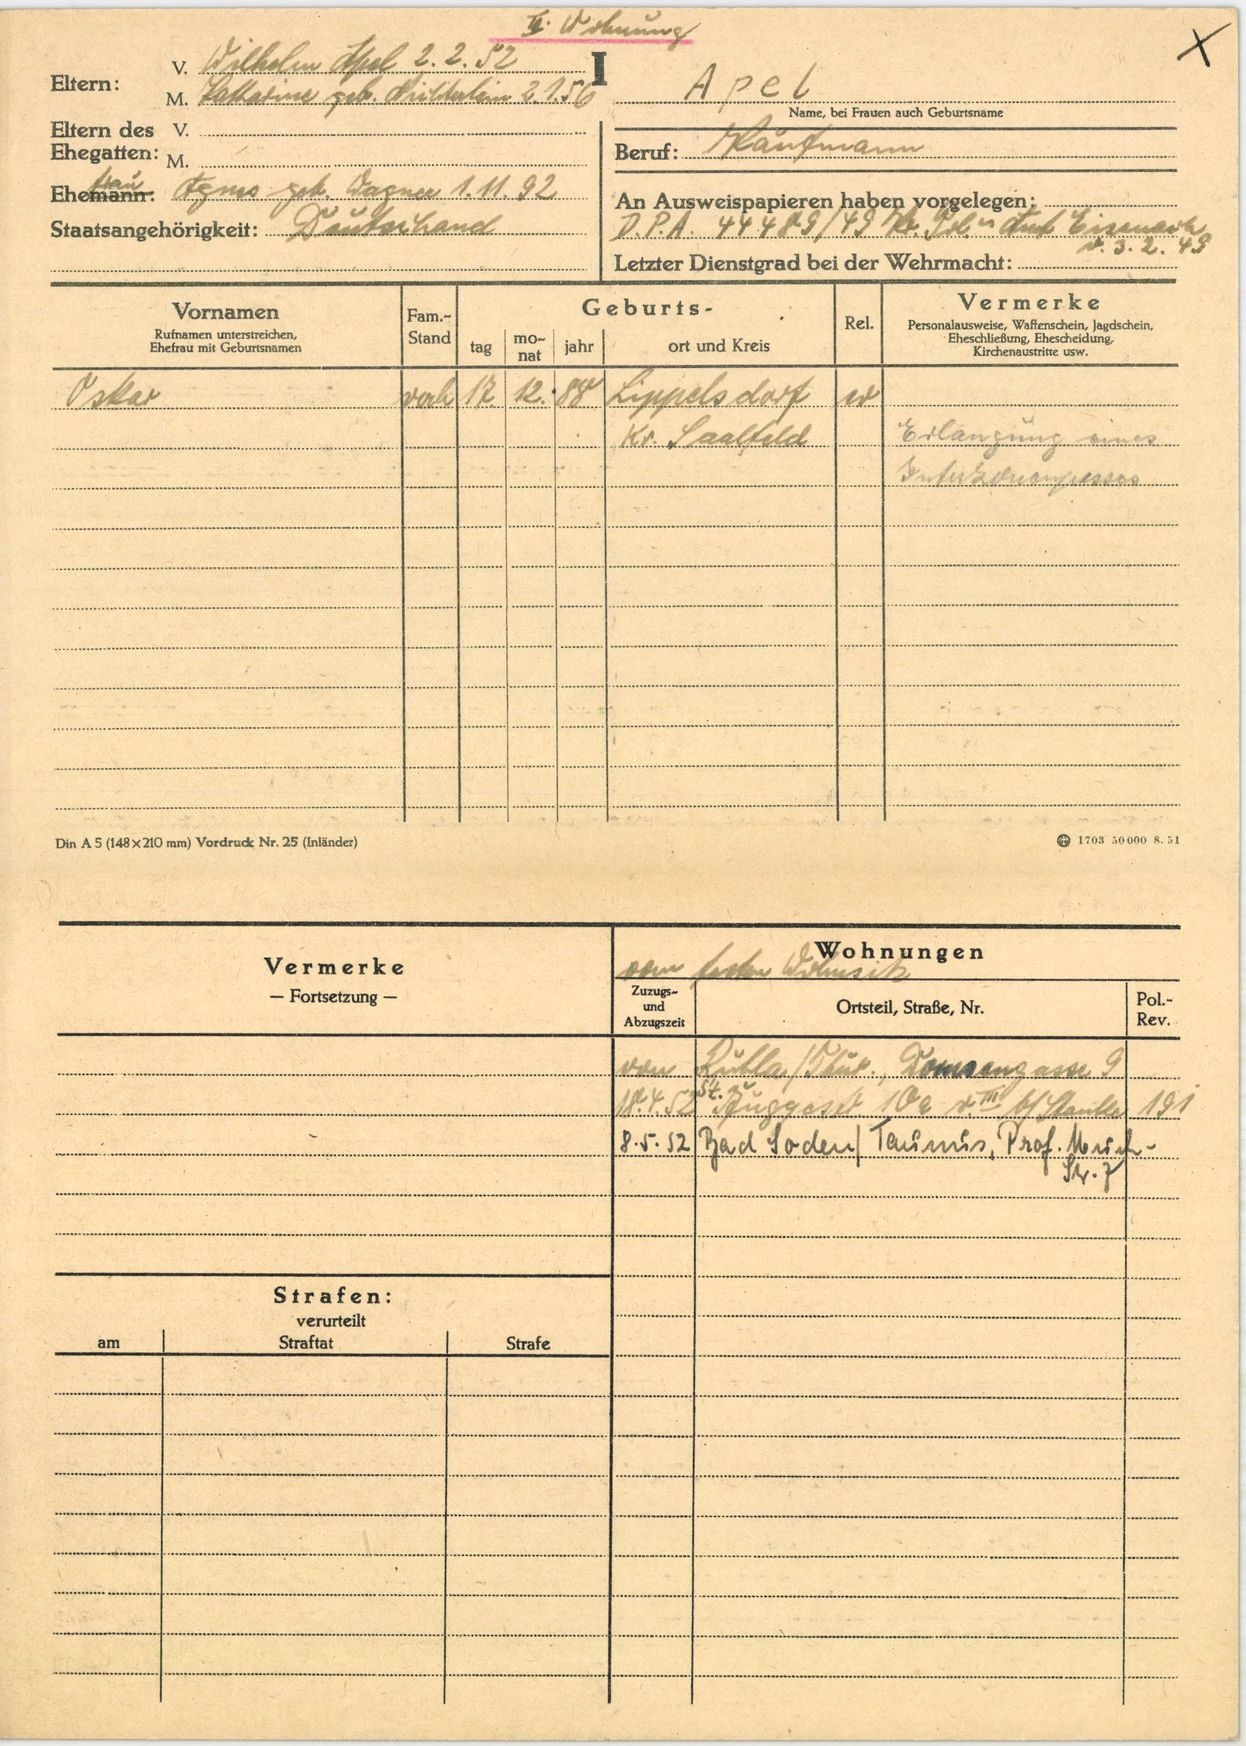
Apel